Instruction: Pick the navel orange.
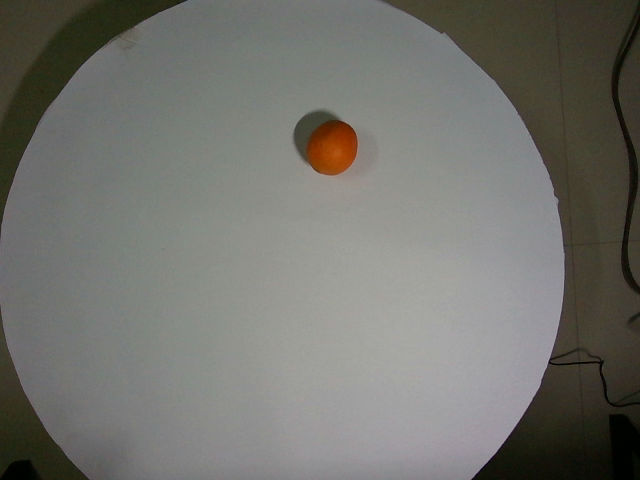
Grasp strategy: vertical